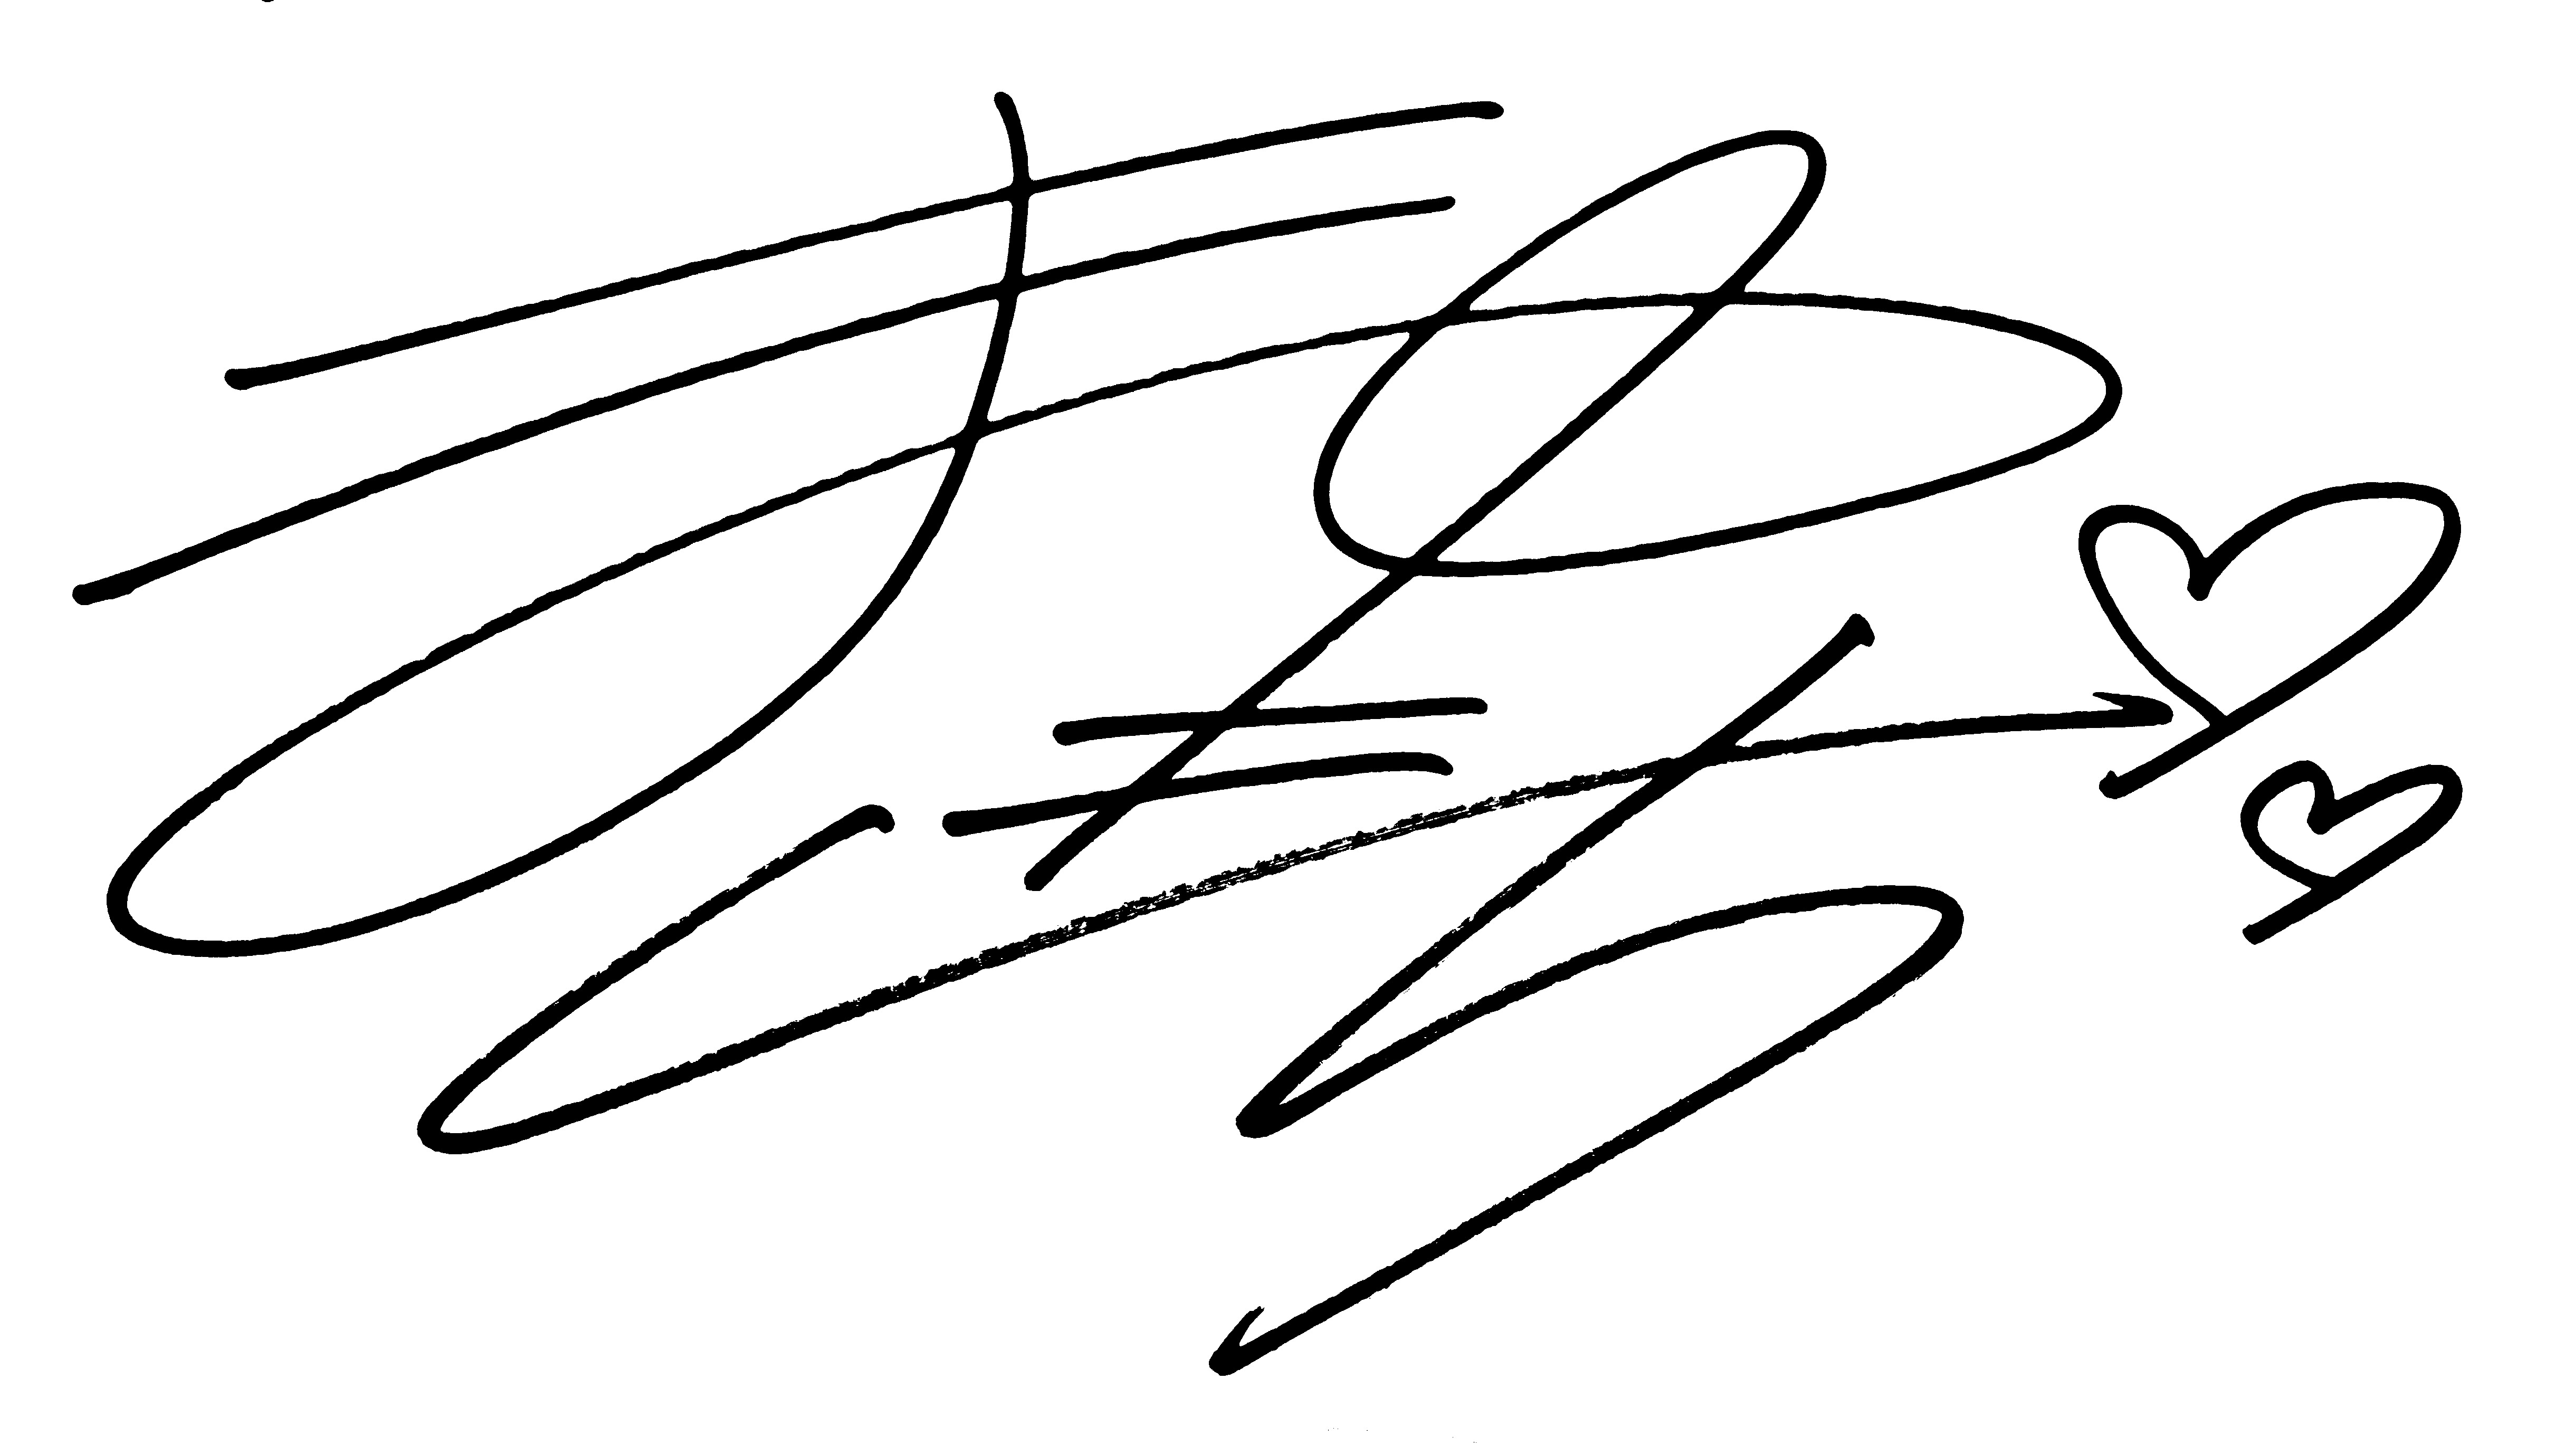
Signature of: mayuki itō